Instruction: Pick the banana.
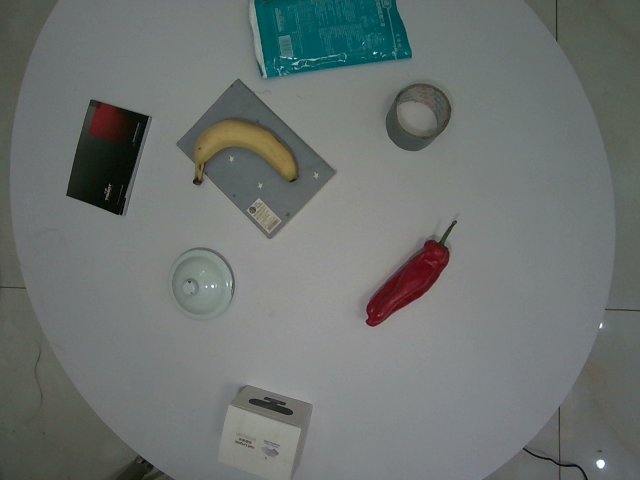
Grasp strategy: vertical